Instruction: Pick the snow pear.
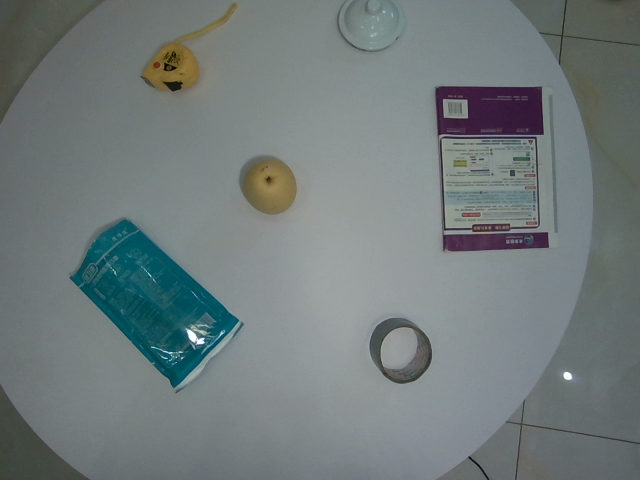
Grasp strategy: vertical